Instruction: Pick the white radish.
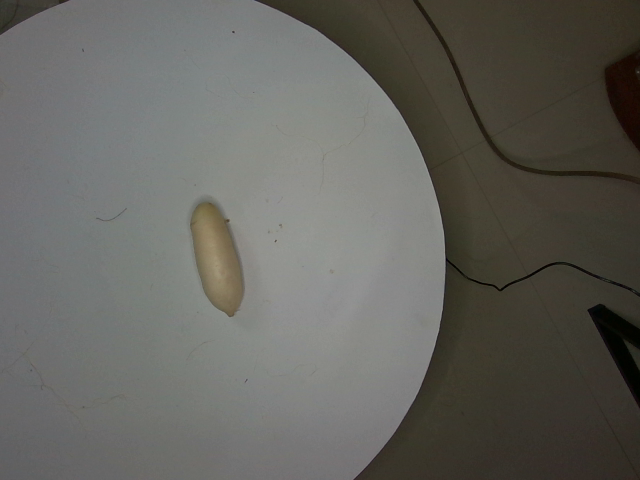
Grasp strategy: vertical